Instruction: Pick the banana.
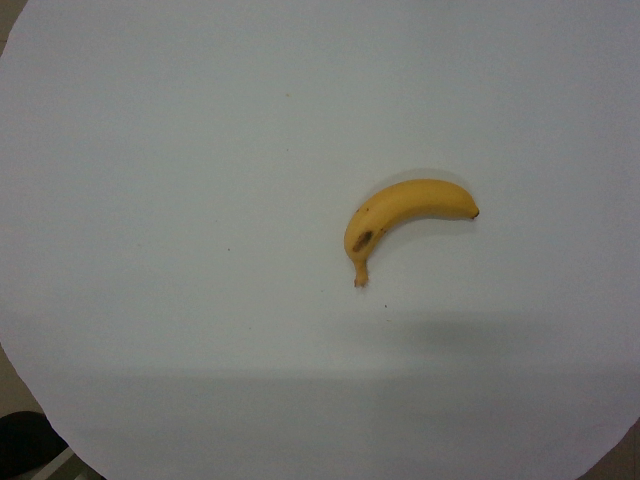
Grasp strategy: vertical